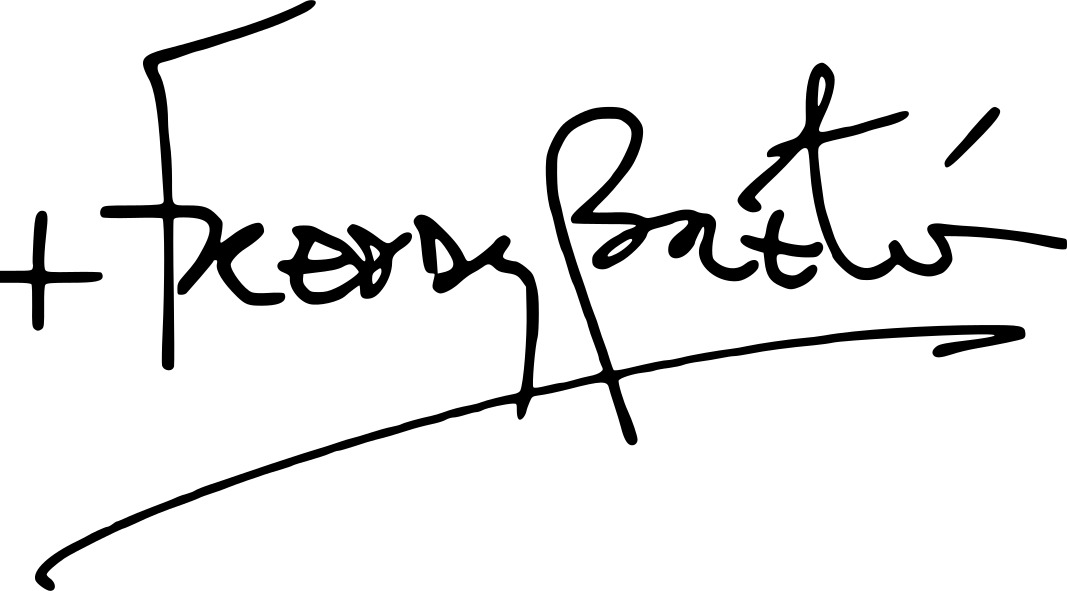
Signature of: freddy antonio de jesús bretón martínez